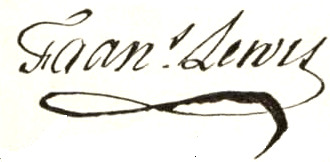
Signature of: francis lewis